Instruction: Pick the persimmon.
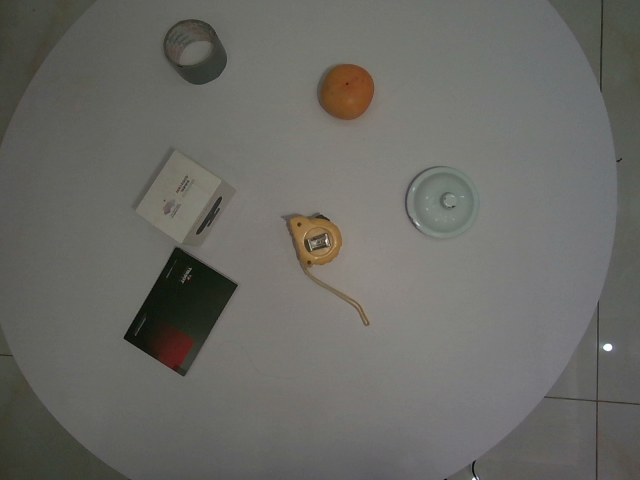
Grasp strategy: vertical